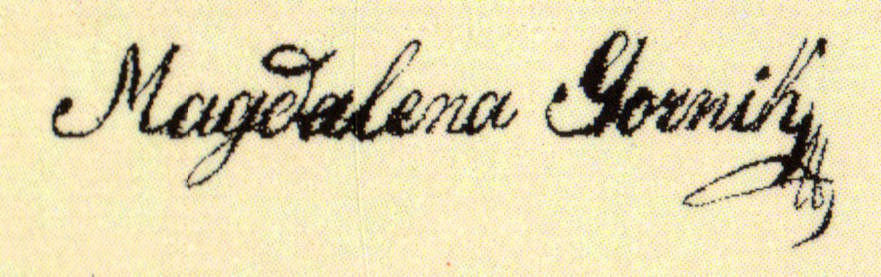
Signature of: magdalena gornik